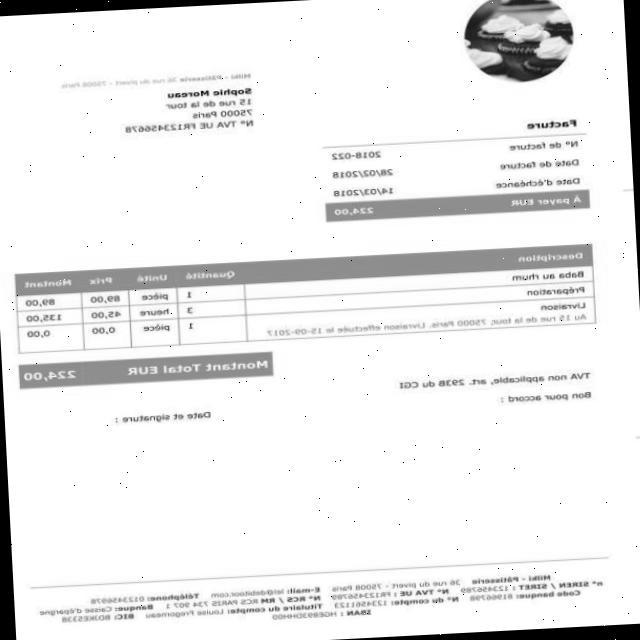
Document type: Invoice